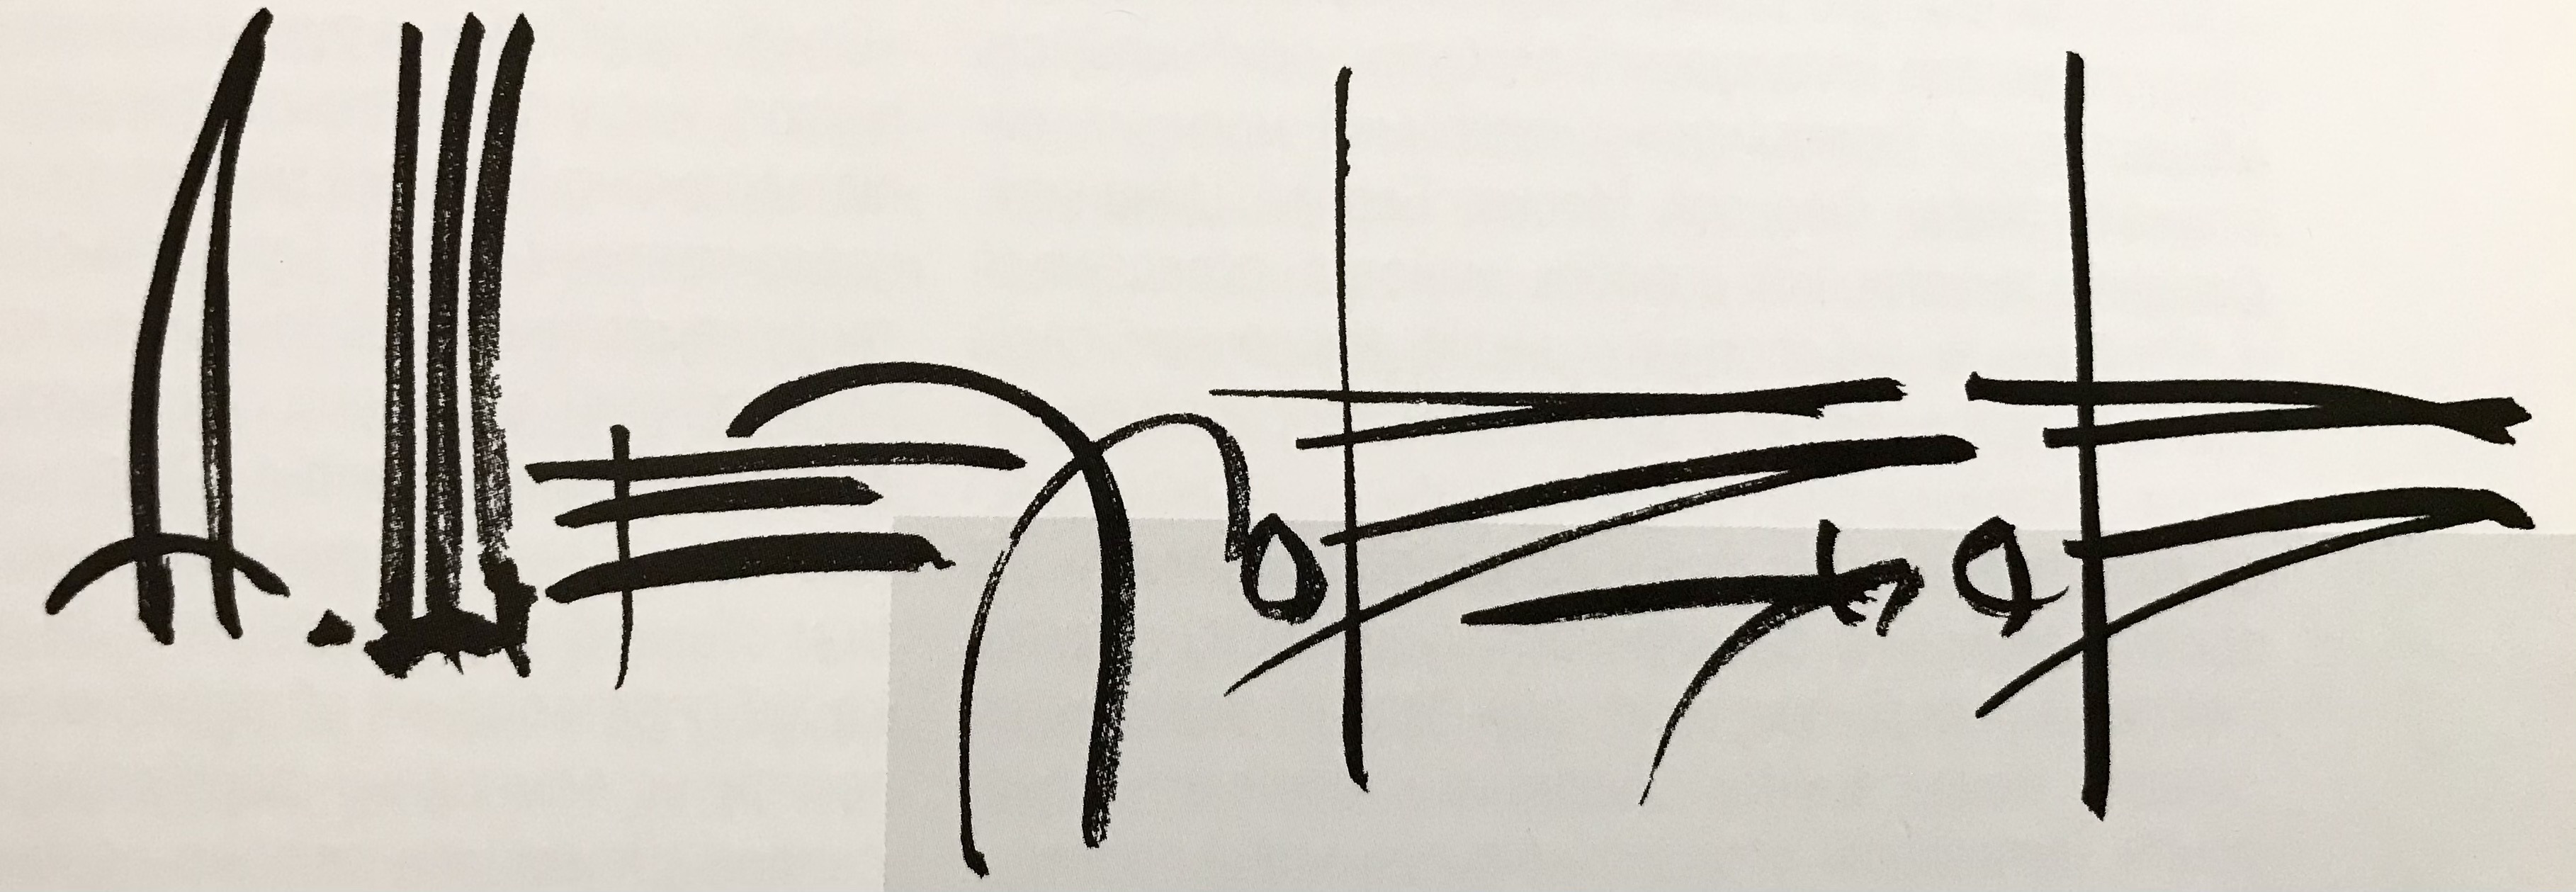
Signature of: oleksandr oleksandrovych shekhovtsov